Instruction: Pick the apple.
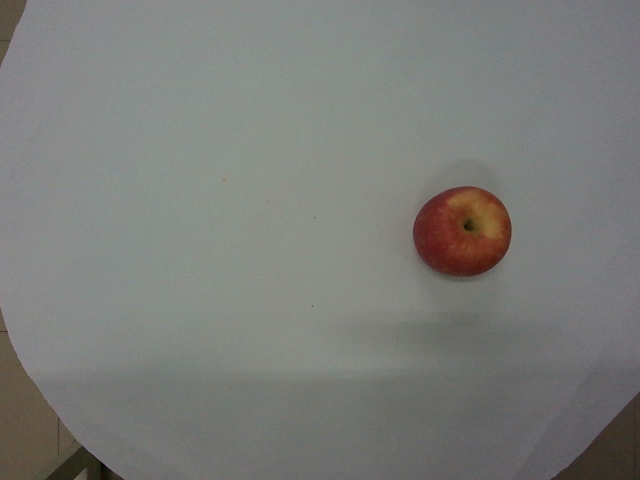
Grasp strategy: vertical